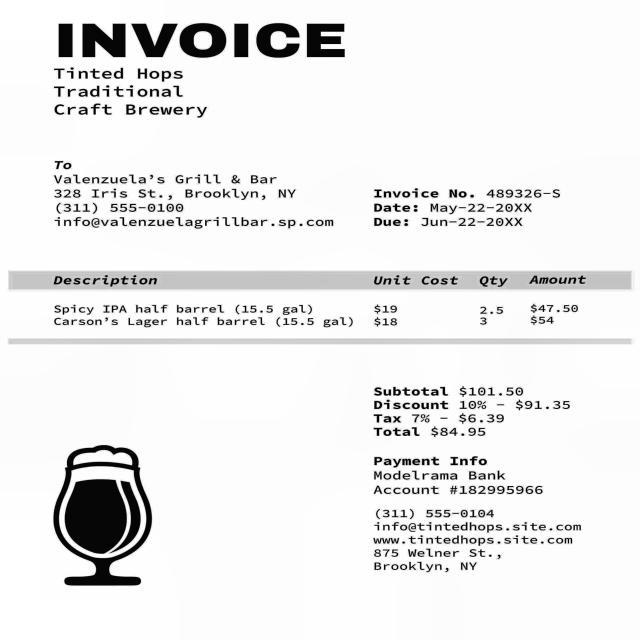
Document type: Invoice